Question: What is the name of the tenant mentioned in the document?
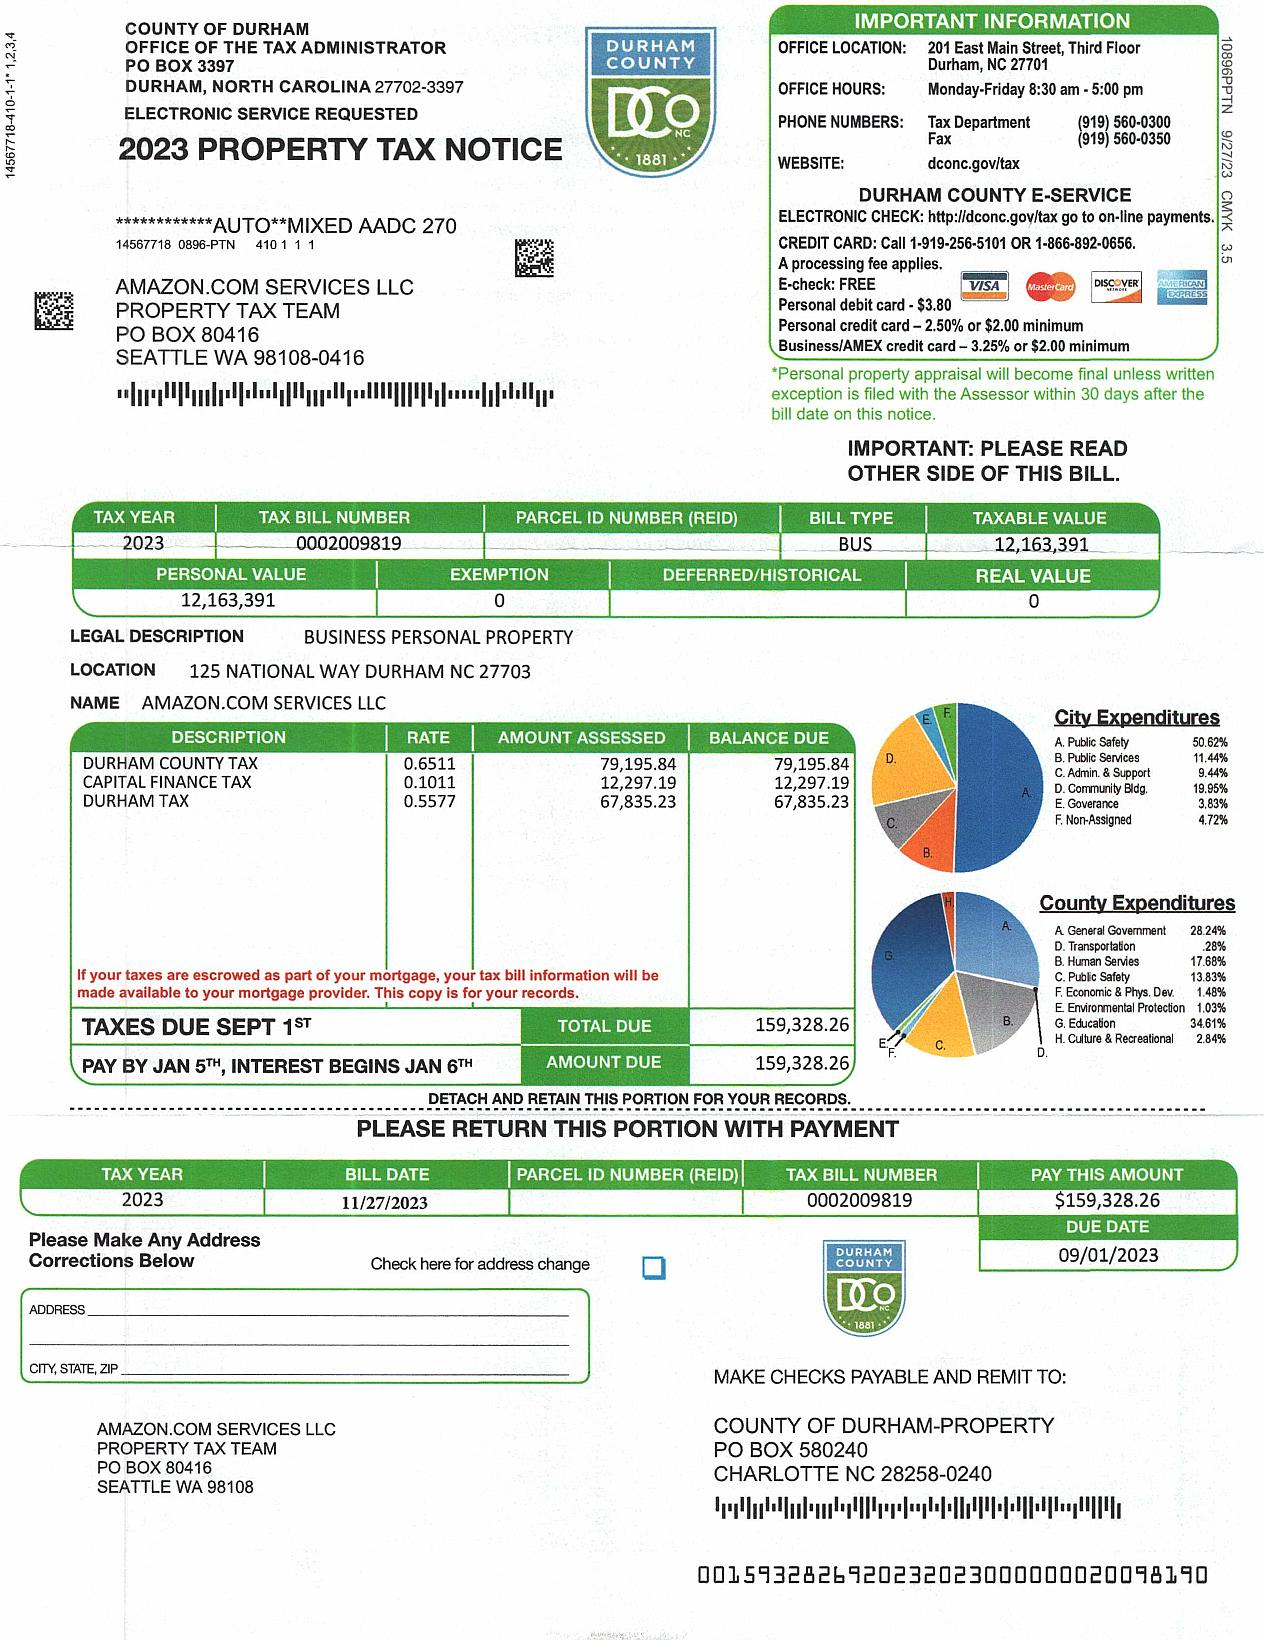
Answer: "AMAZON.COM SERVICES LLC"